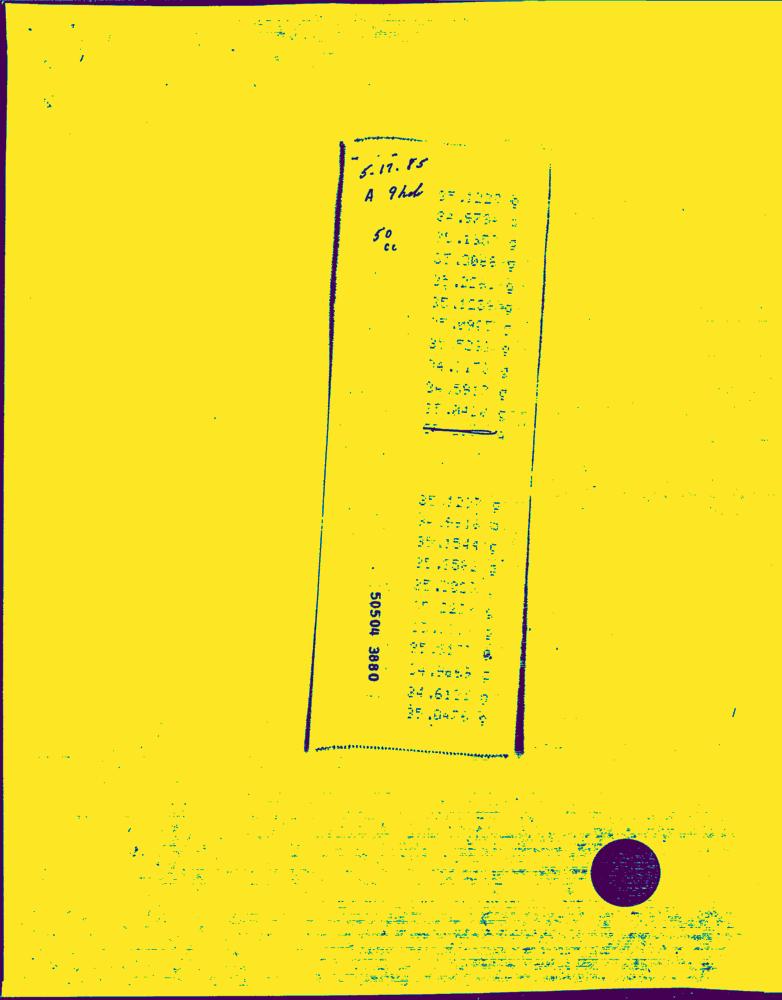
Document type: Hand-Written